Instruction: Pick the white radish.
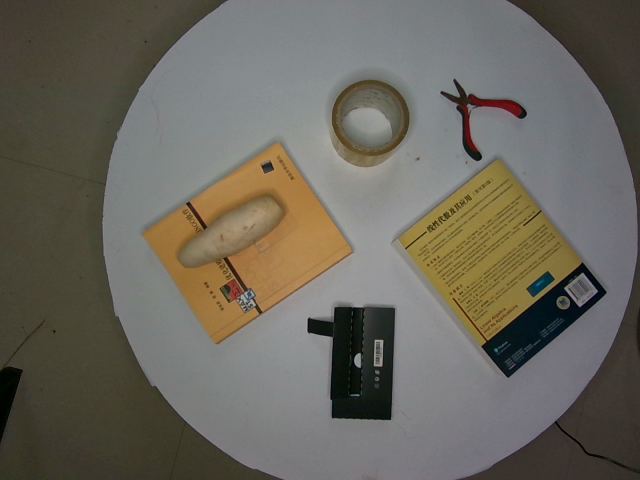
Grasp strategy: vertical